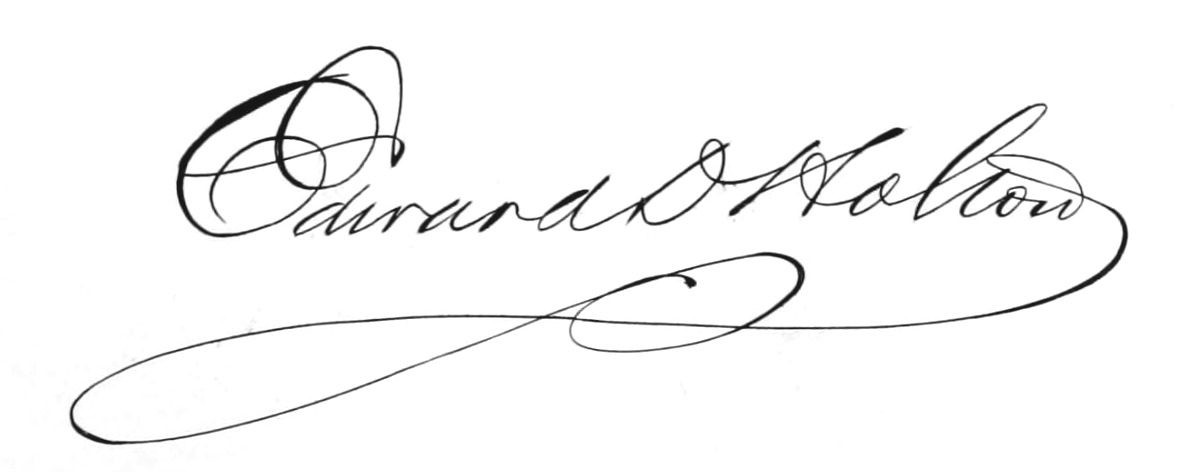
Signature of: edward d holton